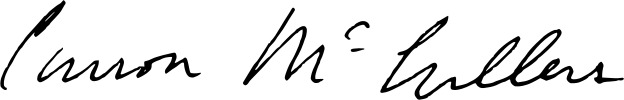
Signature of: carson mccullers